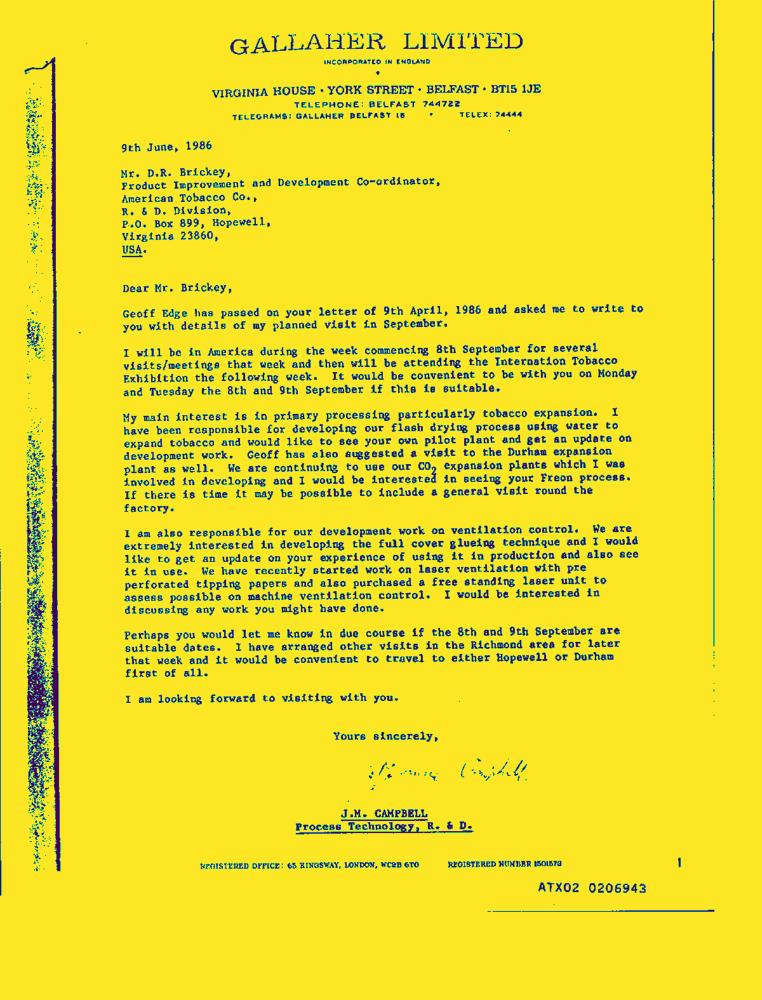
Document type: Letter-Doc